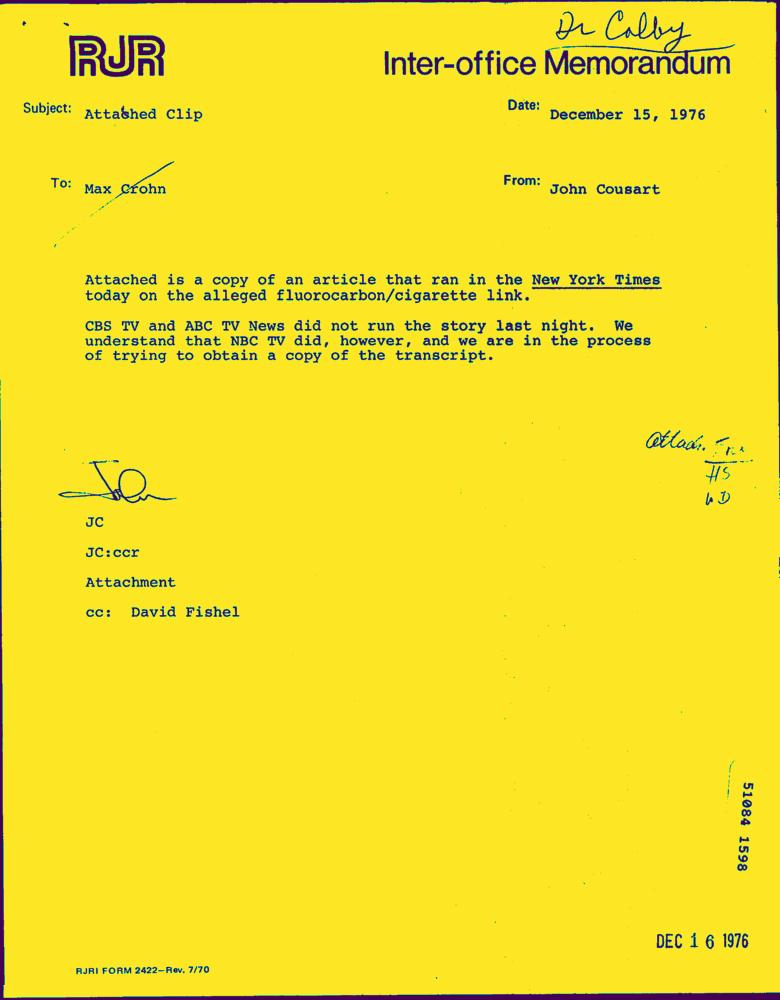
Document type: Letter-Doc